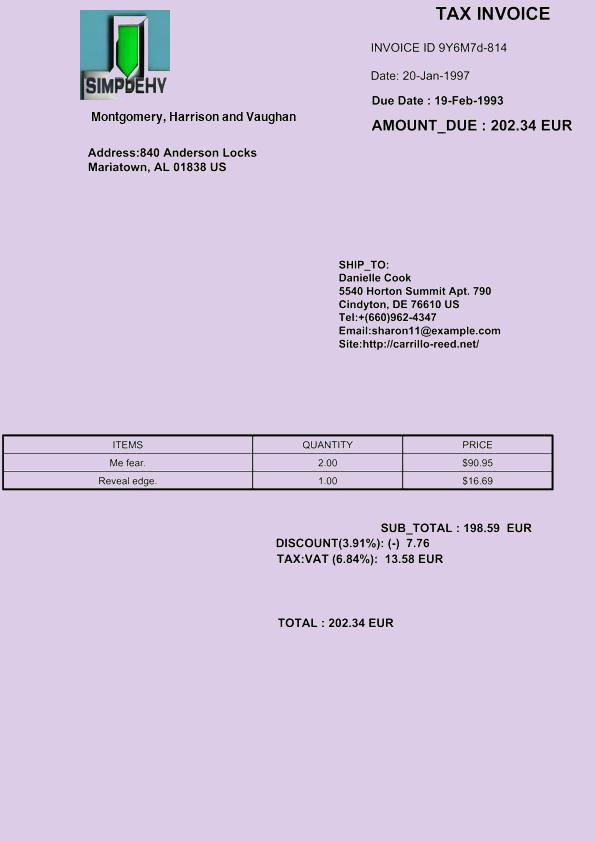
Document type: Invoice